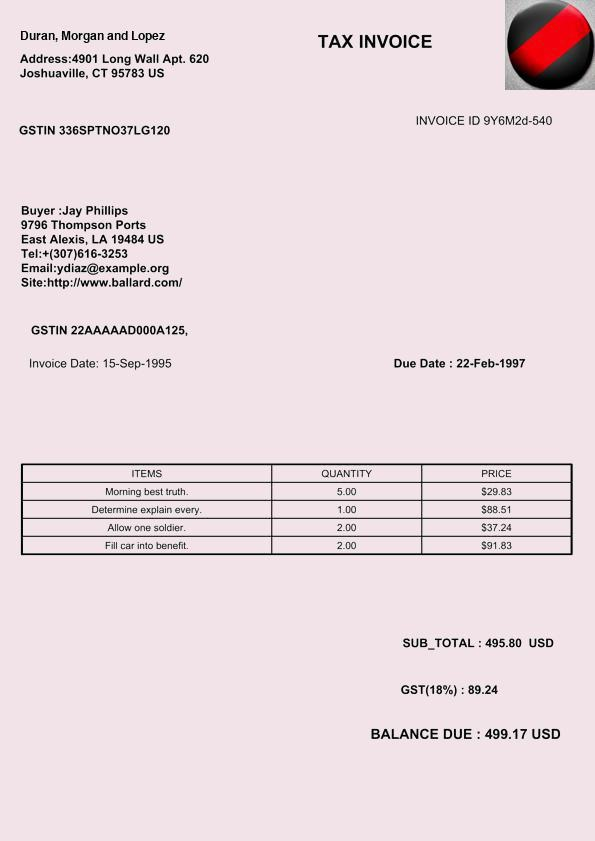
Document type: Invoice